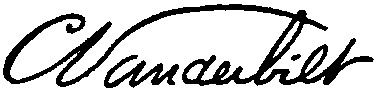
Signature of: cornelius vanderbilt ii